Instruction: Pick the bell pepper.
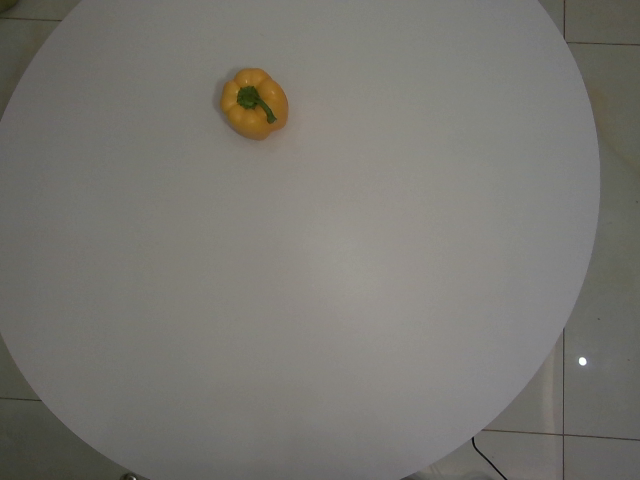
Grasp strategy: vertical